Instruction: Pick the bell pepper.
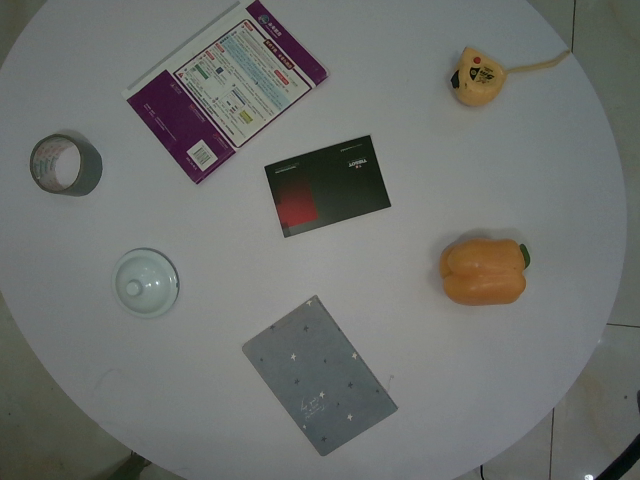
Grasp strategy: vertical